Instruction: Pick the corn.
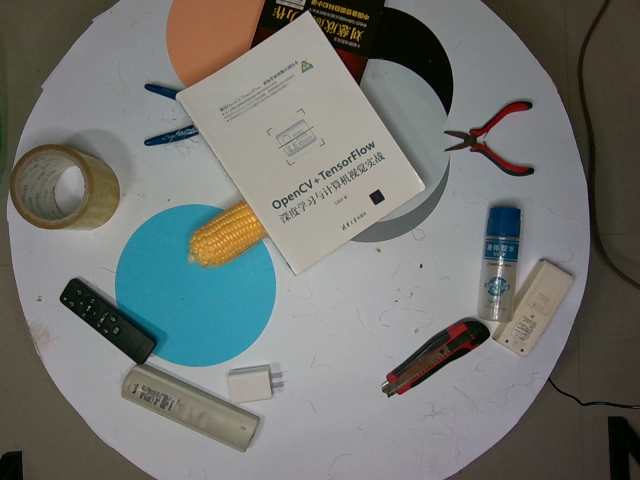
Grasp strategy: vertical